Question: In what way does the history help explain the case?
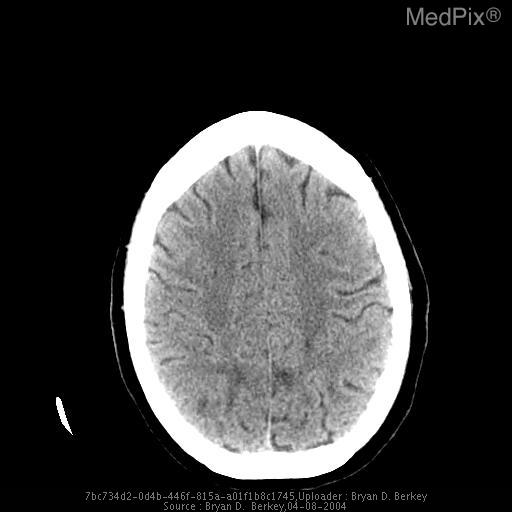
Answer: The patient's history of 22 year-old female presents to ER with seizure and mental status changes is key in understanding the case.